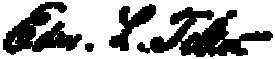
Signature of: edward lippincott tilton